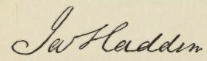
Signature of: james hadden